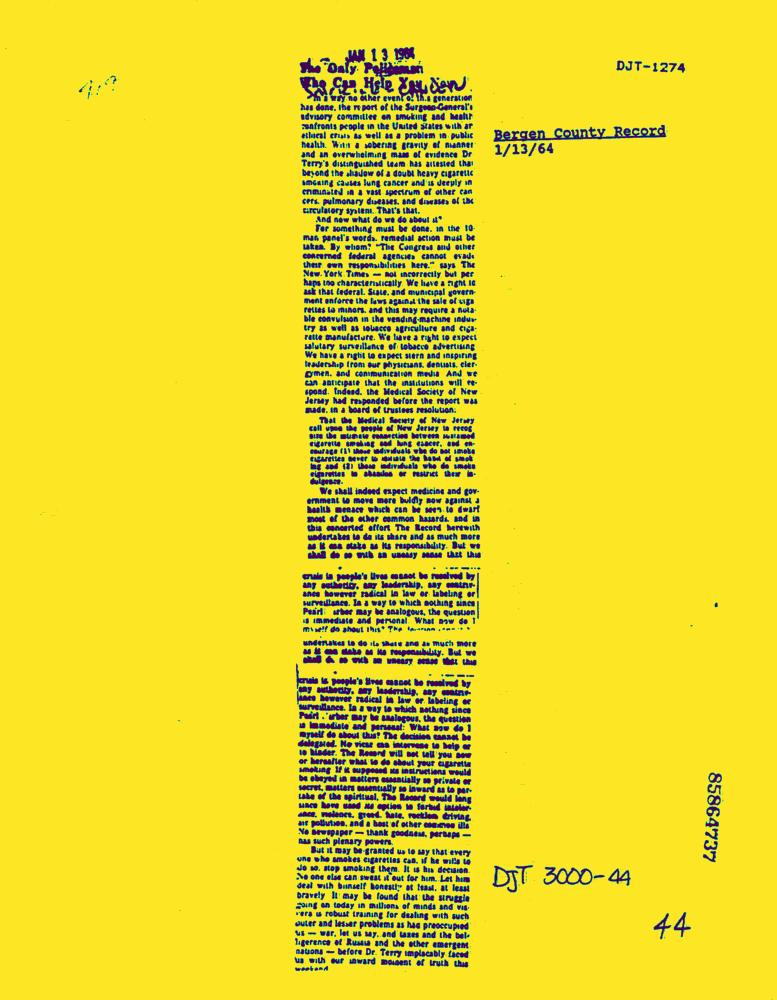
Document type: News-Article